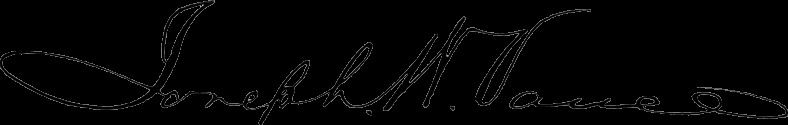
Signature of: joseph w vance